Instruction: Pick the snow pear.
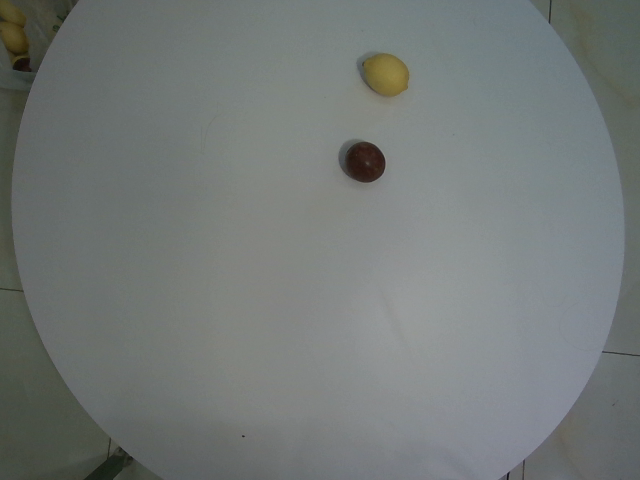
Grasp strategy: vertical